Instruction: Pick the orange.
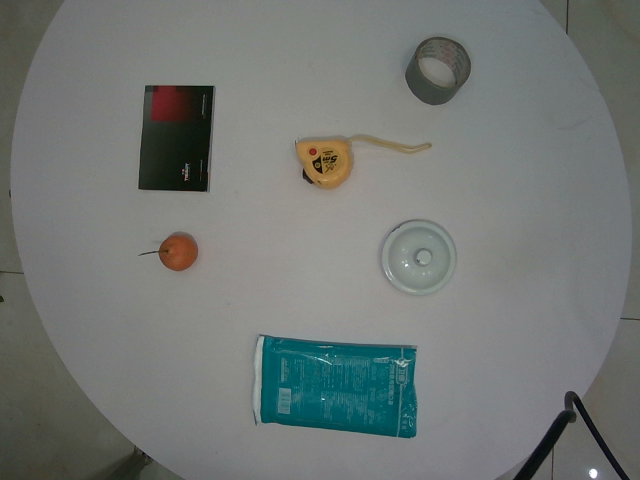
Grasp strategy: vertical